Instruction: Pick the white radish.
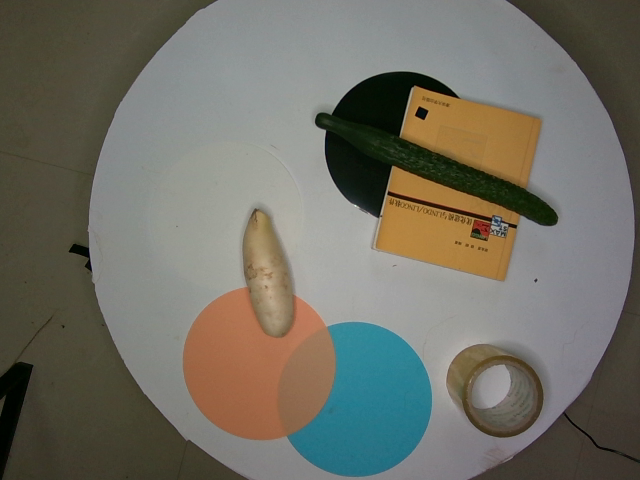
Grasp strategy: vertical